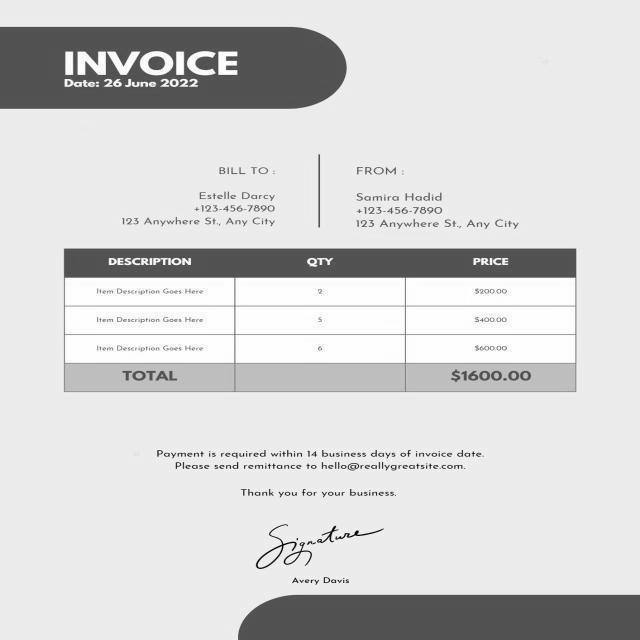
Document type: Invoice